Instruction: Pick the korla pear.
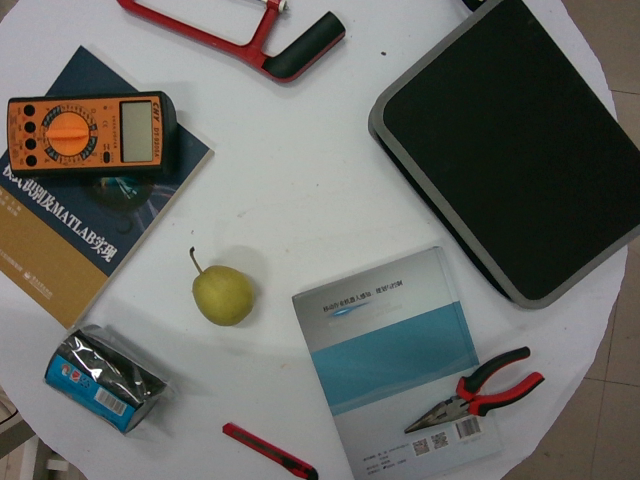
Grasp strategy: vertical